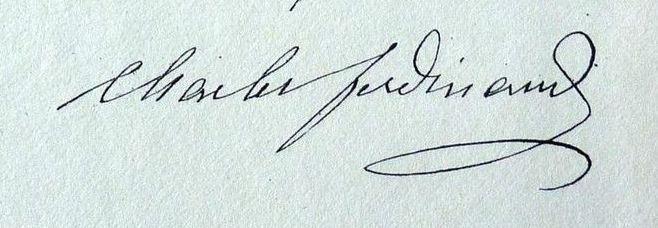
Signature of: charles ferdinand duke of berry